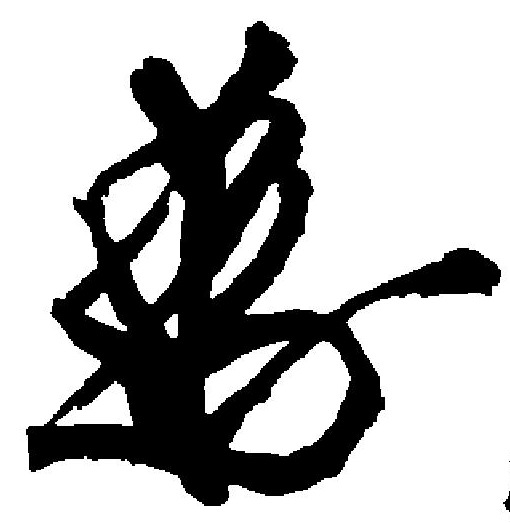
Signature of: fushimi no miya kuninobu shinnō